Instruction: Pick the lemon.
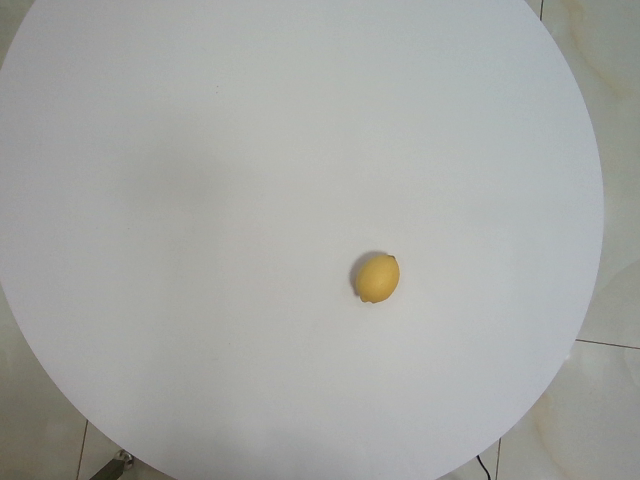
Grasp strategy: vertical